Please extract the written amount, numerical amount, recipient's name, date on the cheque, and the bank's name from the image.
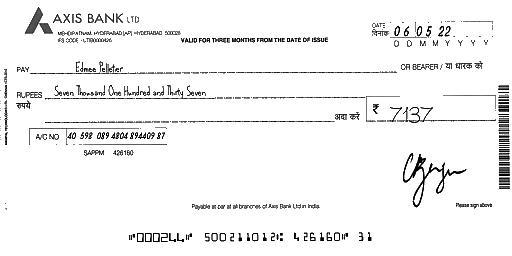
amt_in_words: Seven Thousand One Hundred and Thirty Seven
amt_in_figures: 7137
payee_name: Edmee Pelletier
bank_name: AXIS BANK
cheque_date: 06/05/22